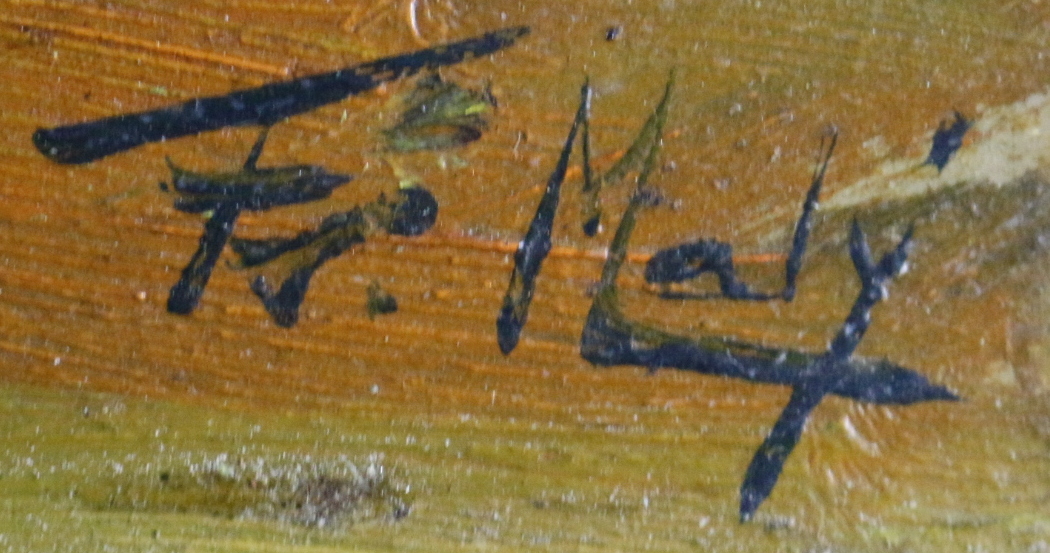
Signature of: františek malý